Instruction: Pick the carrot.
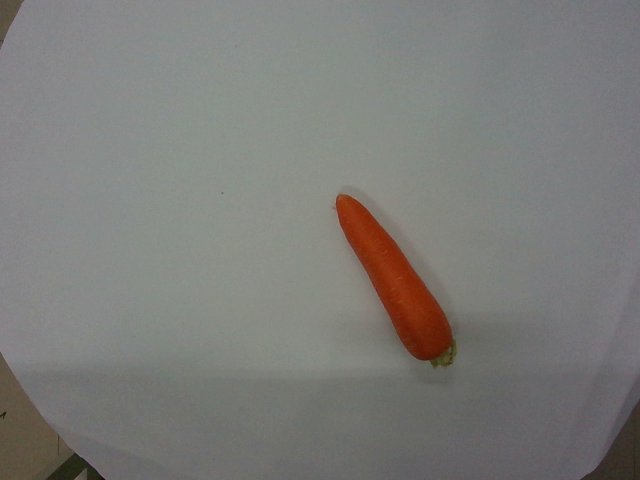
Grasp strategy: vertical